Question: In what way does the history help explain the case?
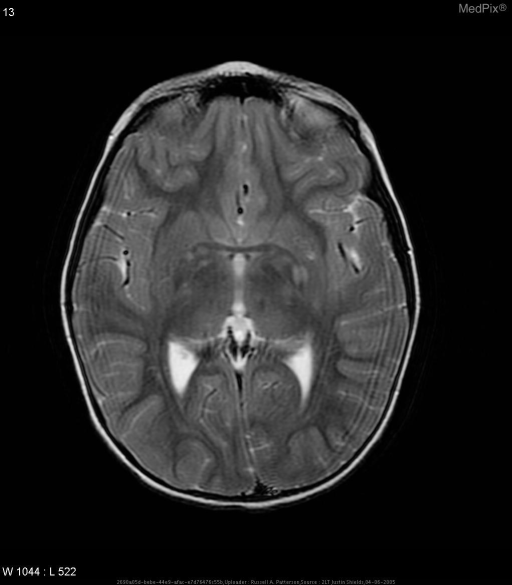
Answer: The patient's history of 10 yo girl with known disease for routine followup is key in understanding the case.